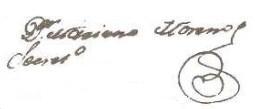
Signature of: mariano moreno